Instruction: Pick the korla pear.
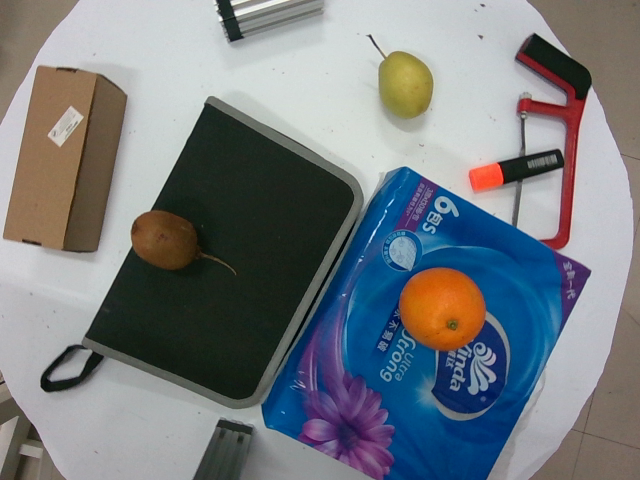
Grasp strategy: vertical